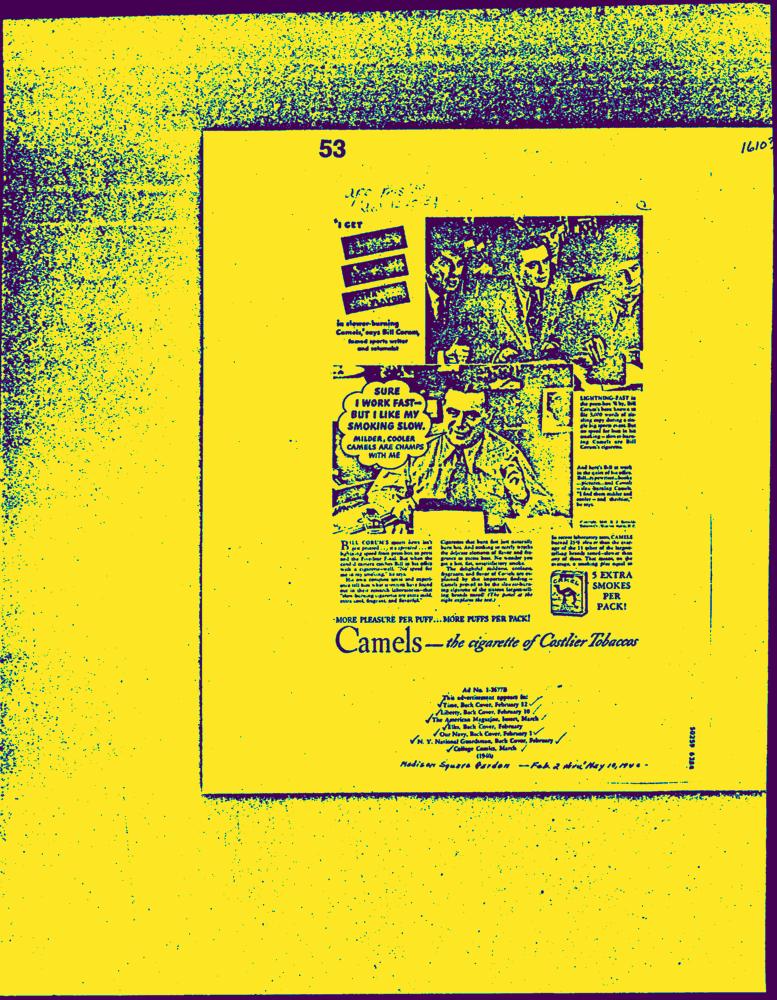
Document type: AD